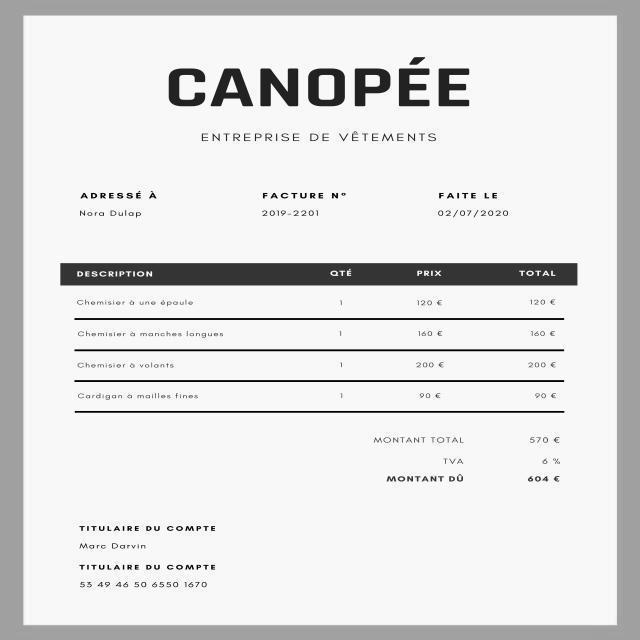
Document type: Invoice